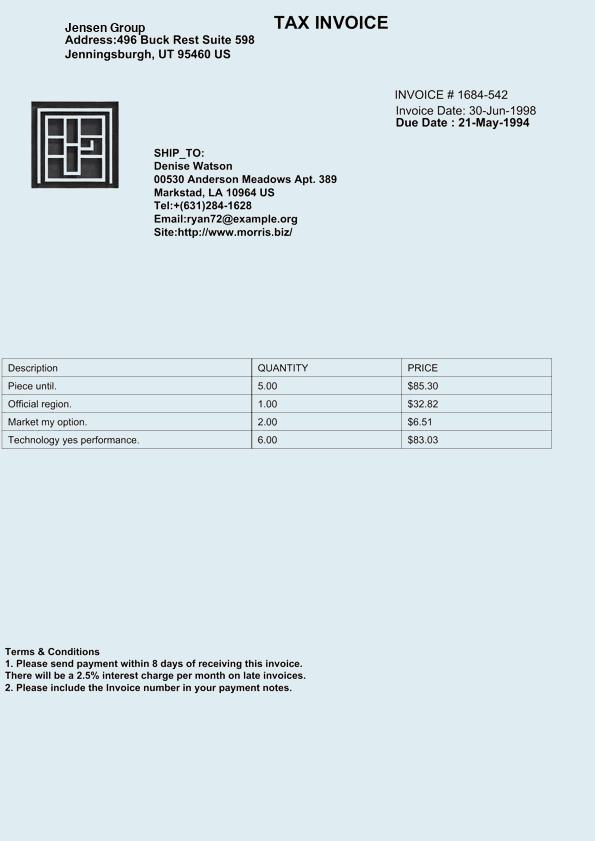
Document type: Invoice